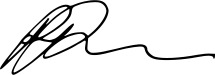
Signature of: rebekha sharkie